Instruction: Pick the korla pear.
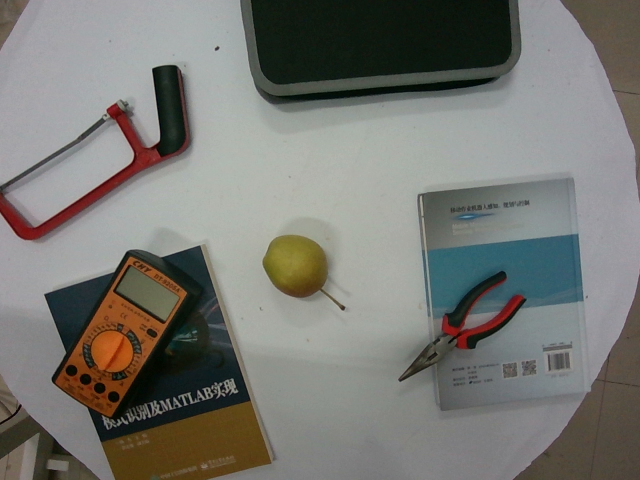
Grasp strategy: vertical